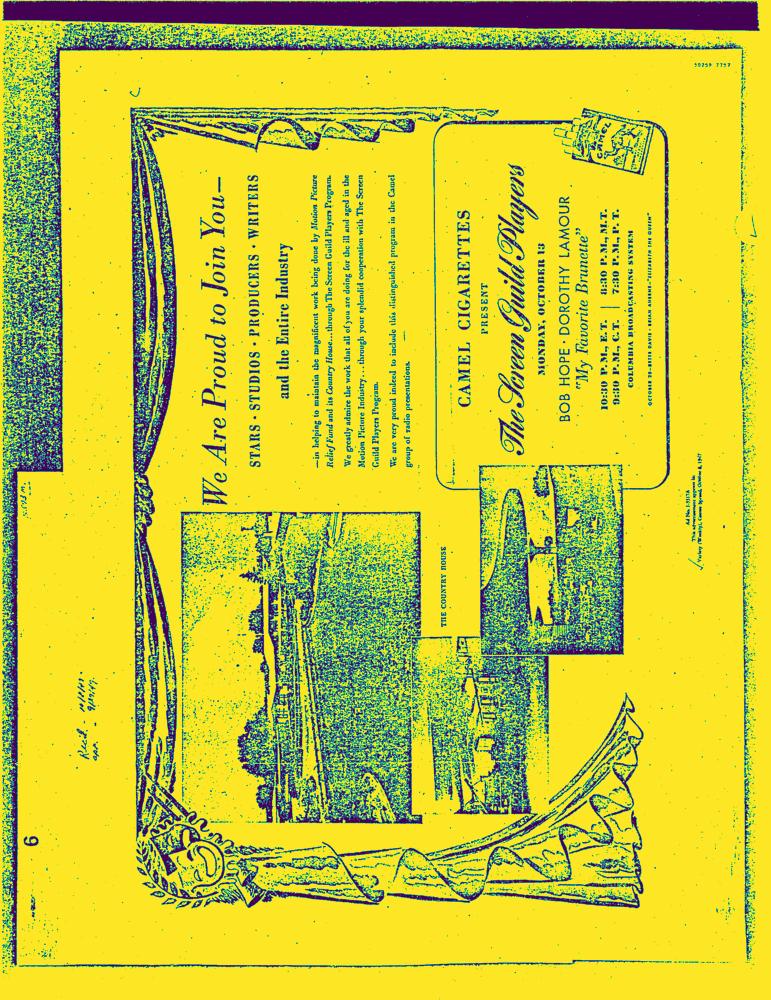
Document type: AD